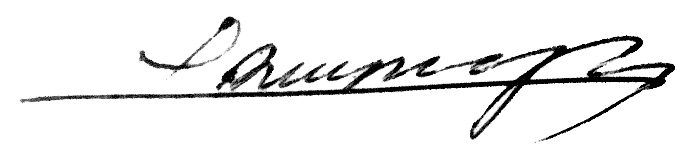
Signature of: varazdat harutyunyan